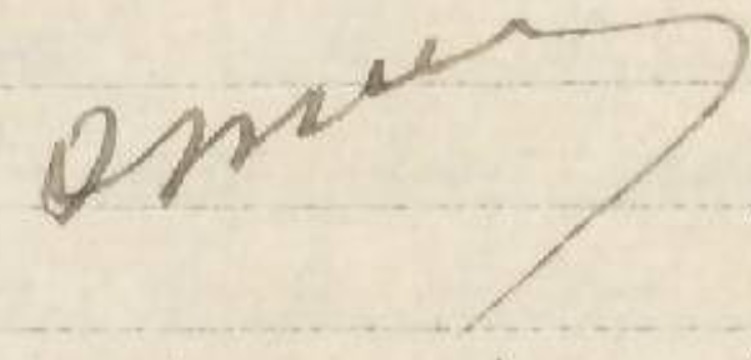
Signature of: auguste mounié